Question: Describe the condition in detail:
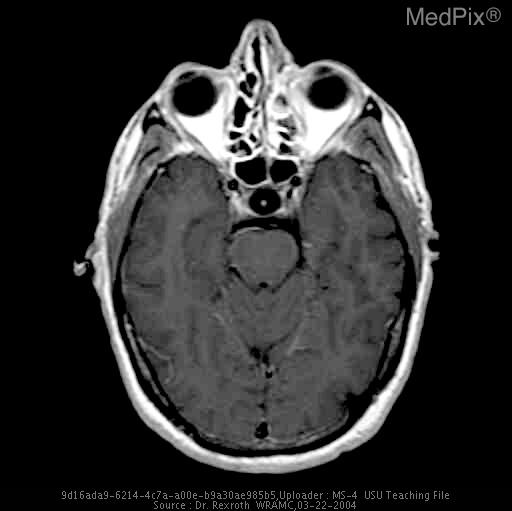
Answer: The disease is discussed as: An empty sella turcica results from arachnoid herniation through an incomplete diaphragma sellae. This syndrome may occur in the absence of a recognized pituitary tumor and is either primary, resulting from a congenital diaphragmatic defect which is thought to allow CSF pressure to enlarge the sella, or secondary, resulting from an injury to the diaphragm by pituitary surgery, radiation, or infarction.

Primary empty sella syndrome usually occurs in obese, multiparous, hypertensive women who experience headaches but have no underlying neurologic disorders. Pituitary function is usually normal, but occasionally the PRL level is increased and GH reserve is reduced.

Secondary empty sella syndrome is observed in patients with otherwise benign cerebrospinal fluid hypertension and in patients with a loss of pituitary function from apoplexy or surgical therapy. Abnormal GH, PRL, or ACTH secretion may persist in such patients.

The diagnosis is confirmed with MRI or CT. No treatment is necessary for the primary condition, whereas correction of the underlying cause is necessary for the secondary form.

=================================================
http://www.ohiohealth.com/healthreference/reference/images/image_popup/ans7_pituitary_gland.jpg

=================================================
http://www.roentgenpraxis-paderborn.de/fallsammlung/kopf/empty_sella.htm

=================================================
http://www.ohiohealth.com/healthreference/reference/4942AF41-96A2-4882-AE691797FB10B6C4.htm?category=questions

=================================================